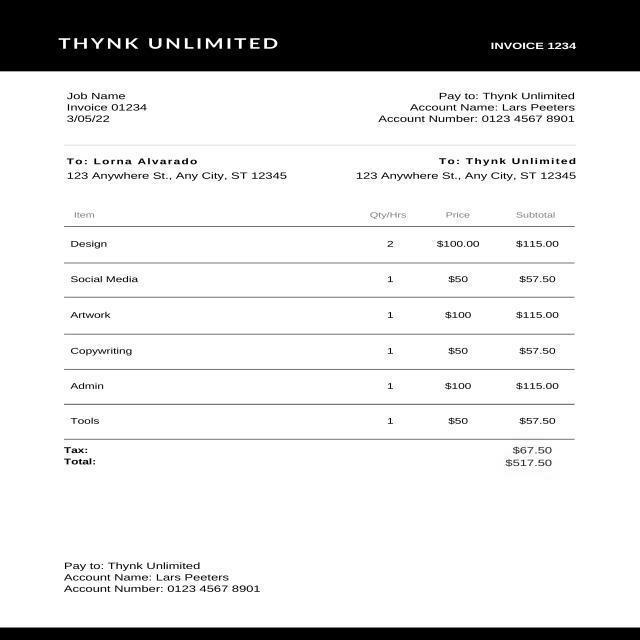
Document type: Invoice